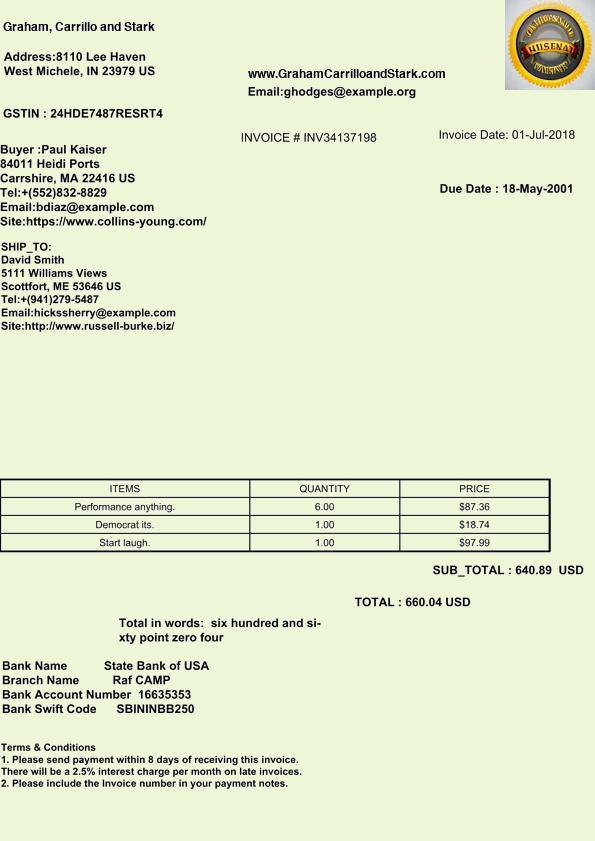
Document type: Invoice